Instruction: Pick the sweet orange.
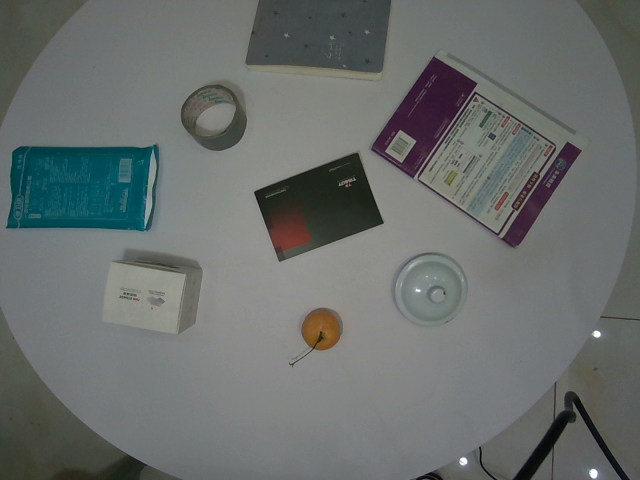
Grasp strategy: vertical